Question: What is the suspected problem?
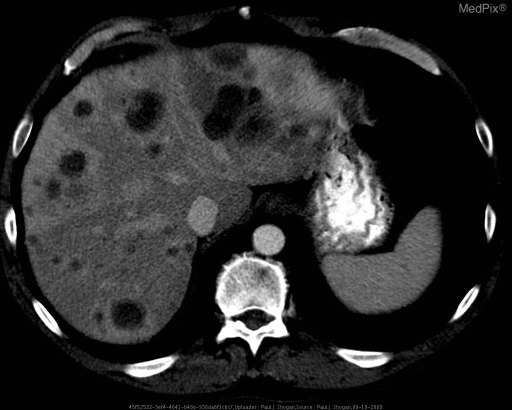
Answer: The findings suggest Contrast enhanced images through the liver, obtained during the hepatic arterial phase and viewed with liver windows, shows multiple nodular hypodensities throughout the liver parenchyma, with surrounding peripheral rim enhancement and associated wedge-shaped high-attenuation areas.

Contrast enhanced image through the pancreas shows a hypodense mass in the body. Note the attenuation difference between the tumor and the avidly enhancing normal pancreas.. Contrast enhanced images through the liver, obtained during the hepatic arterial phase and viewed with liver windows, shows multiple nodular hypodensities throughout the liver parenchyma, with surrounding peripheral rim enhancement and associated wedge-shaped high-attenuation areas.. The patient might have a history of 52 yo male with RUQ pain and abnormal liver associated enzymes..